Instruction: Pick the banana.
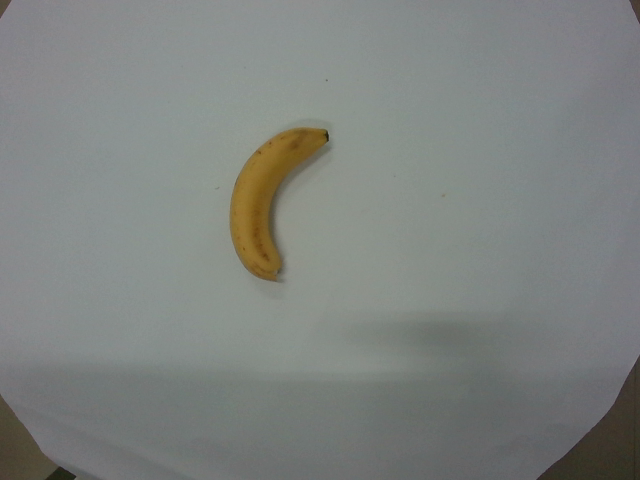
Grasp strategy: vertical